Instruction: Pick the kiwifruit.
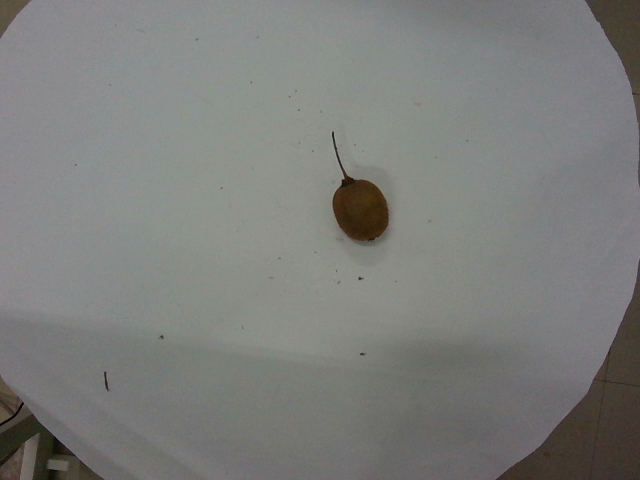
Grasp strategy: vertical